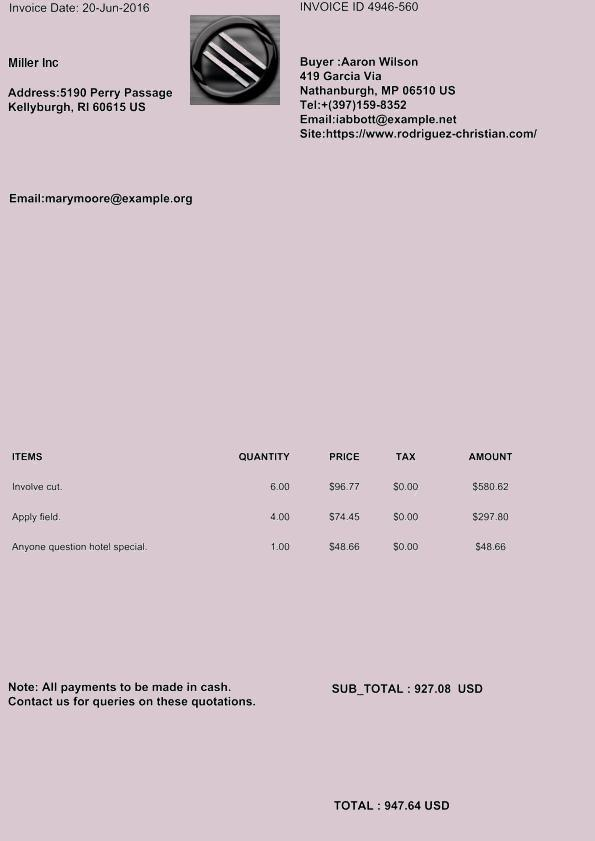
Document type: Invoice